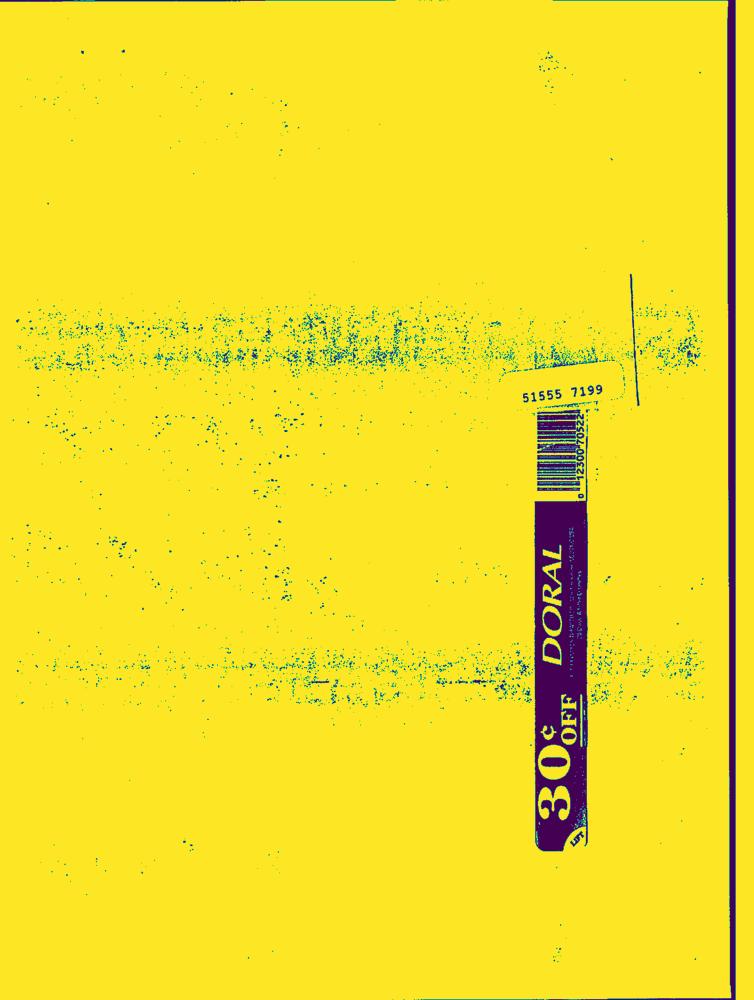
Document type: Hand-Written